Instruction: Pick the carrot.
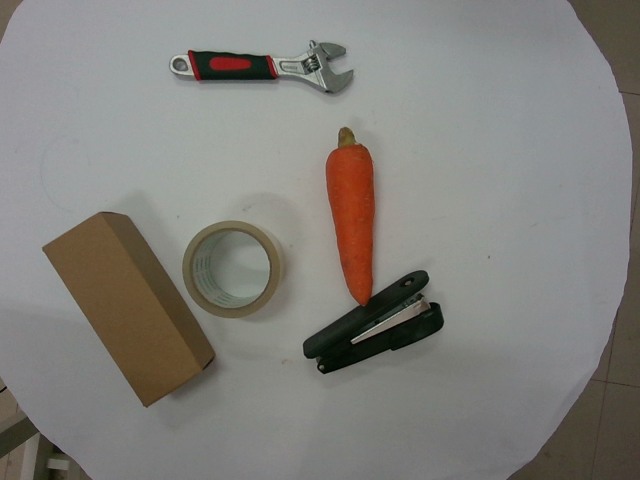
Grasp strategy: vertical